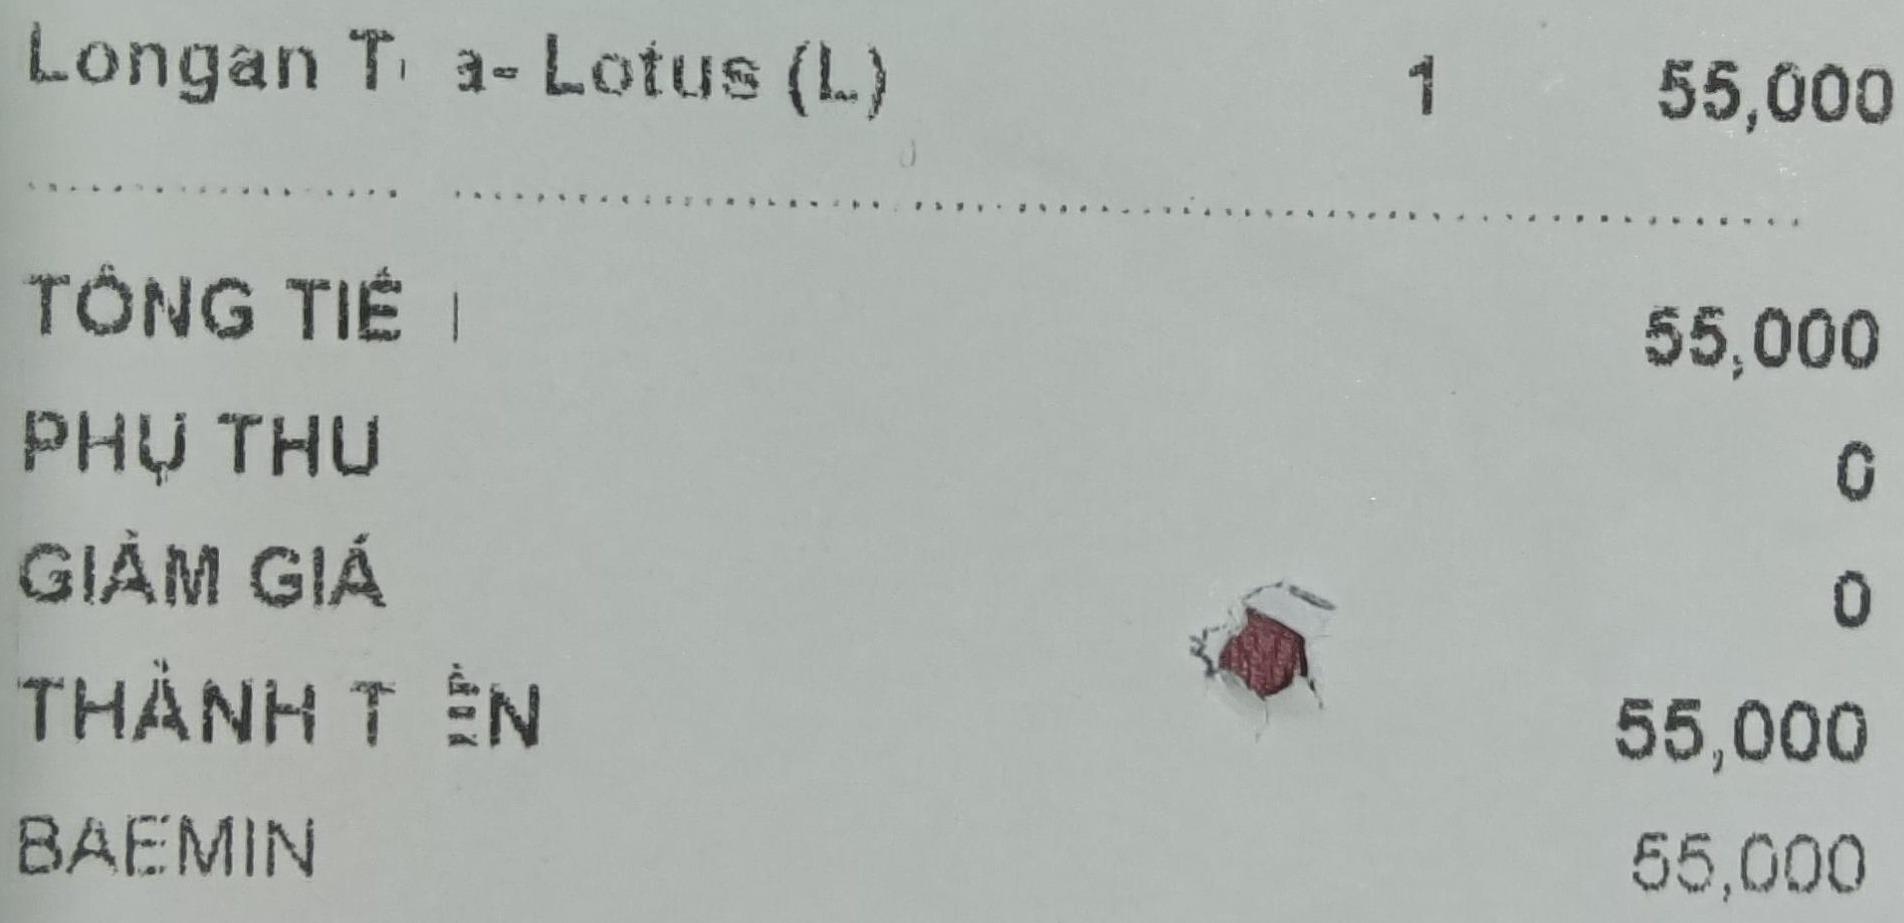
Longan T a-Lotus (L) 1 55,000
TỔNG TIỀN 55,000
PHỤ THU 0
GIẢM GIÁ 0
THÀNH TIỀN 55,000
BAEMIN 55,000